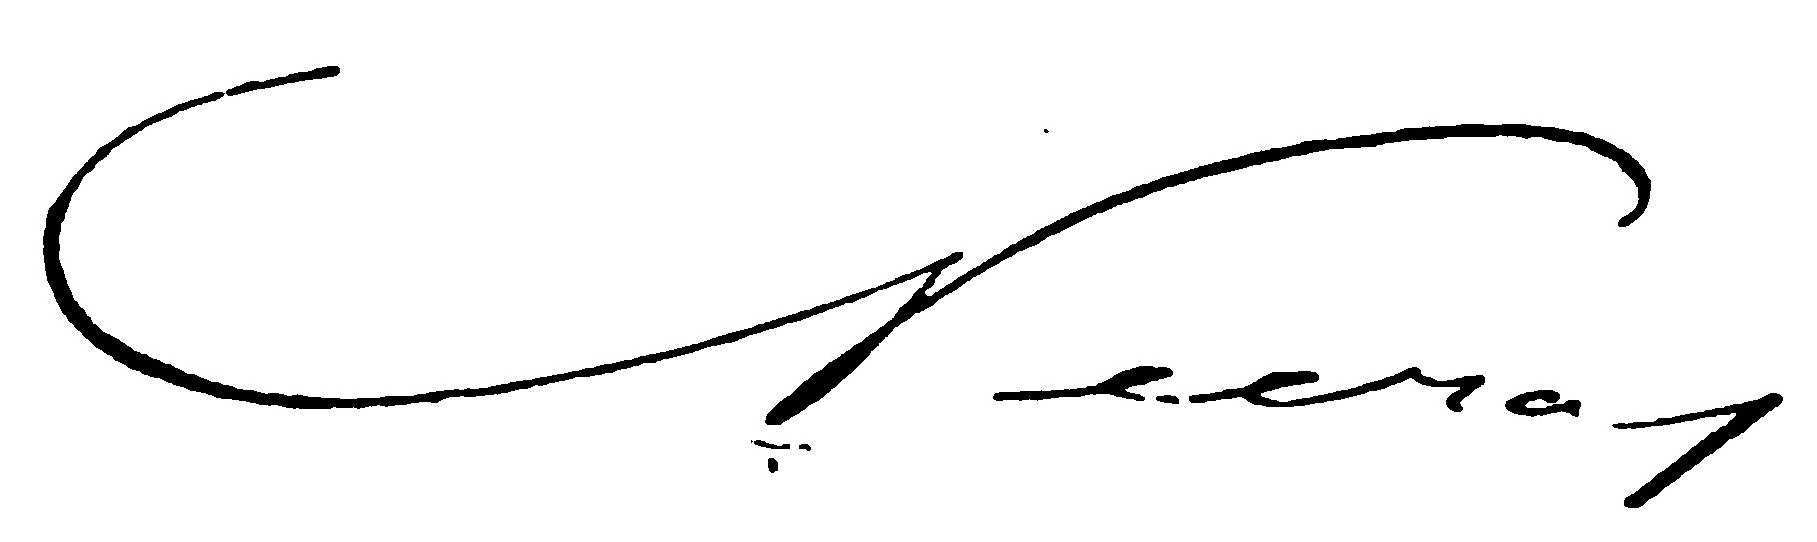
Signature of: anna radius zuccari